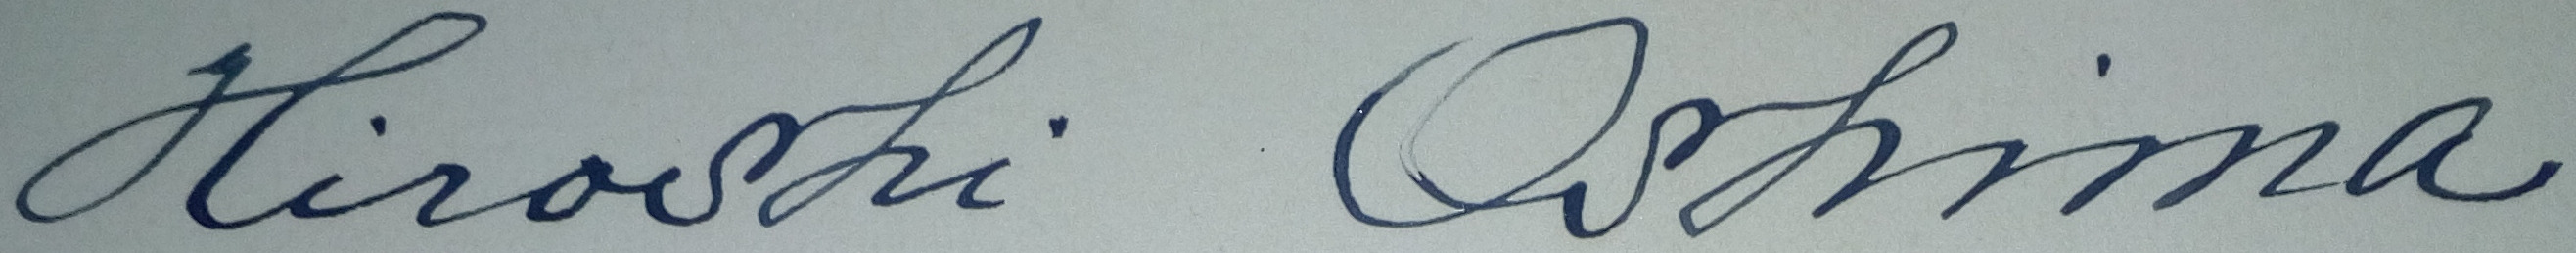
Signature of: hiroshi ōshima